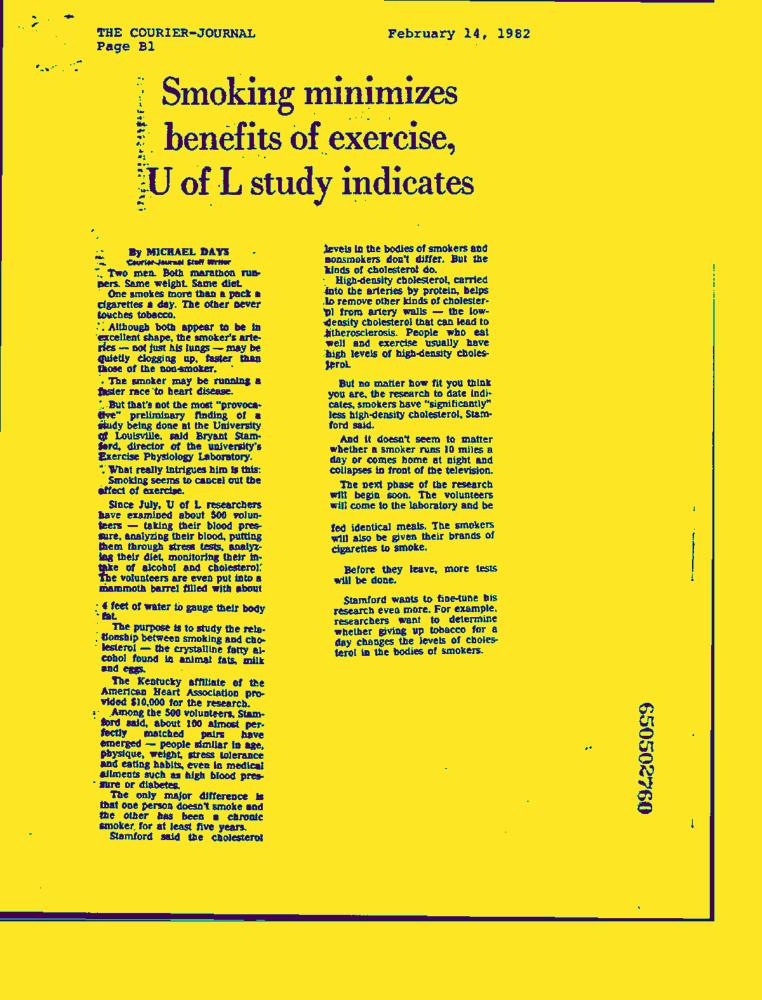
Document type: News-Article